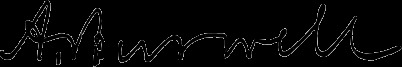
Signature of: armistead burwell